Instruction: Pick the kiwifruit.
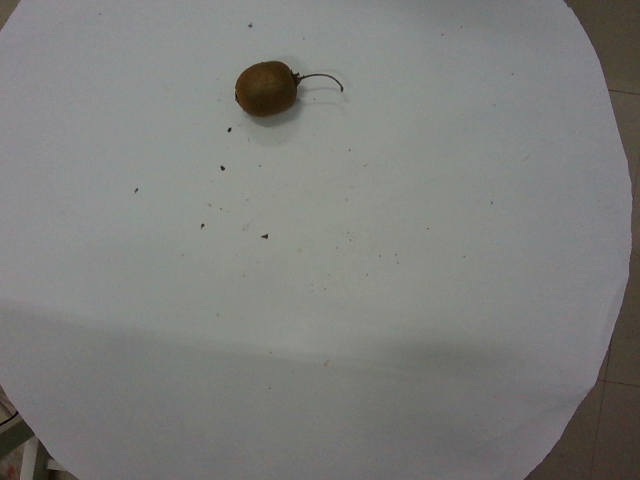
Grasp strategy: vertical